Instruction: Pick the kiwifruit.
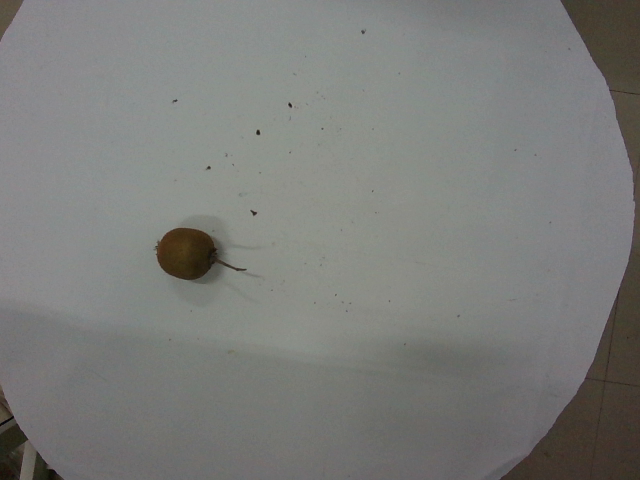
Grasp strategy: vertical